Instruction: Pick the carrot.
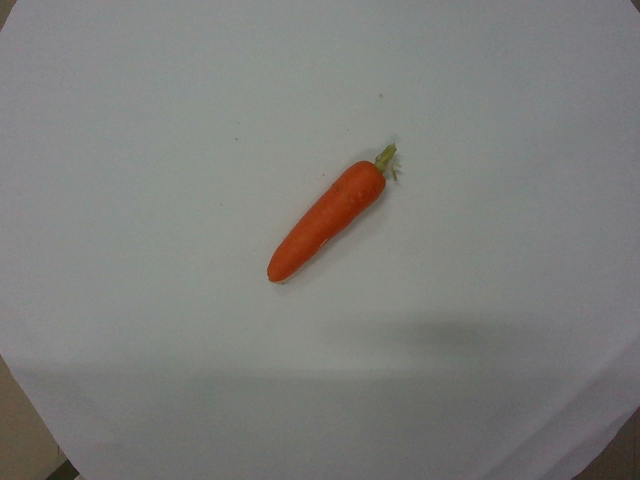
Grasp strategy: vertical